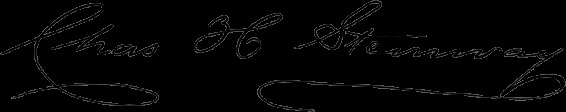
Signature of: charles herman steinway